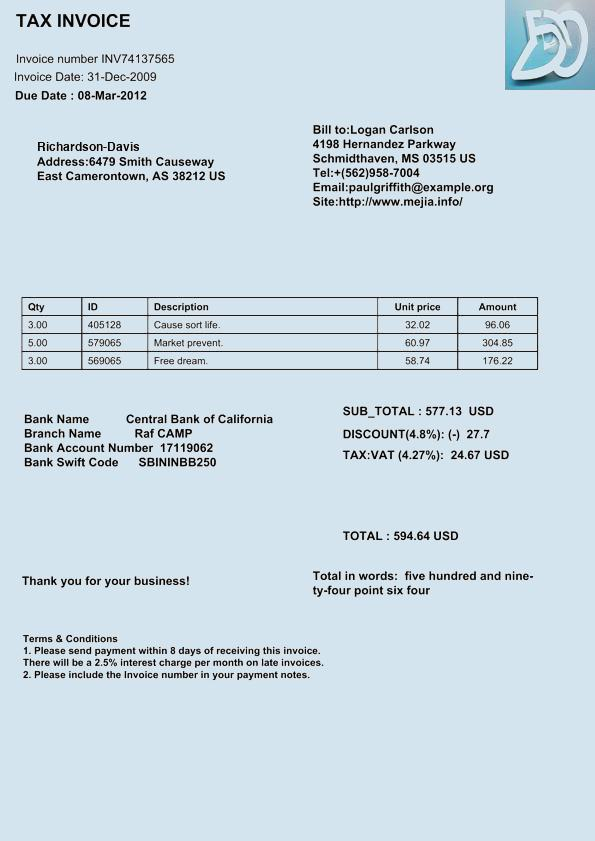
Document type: Invoice